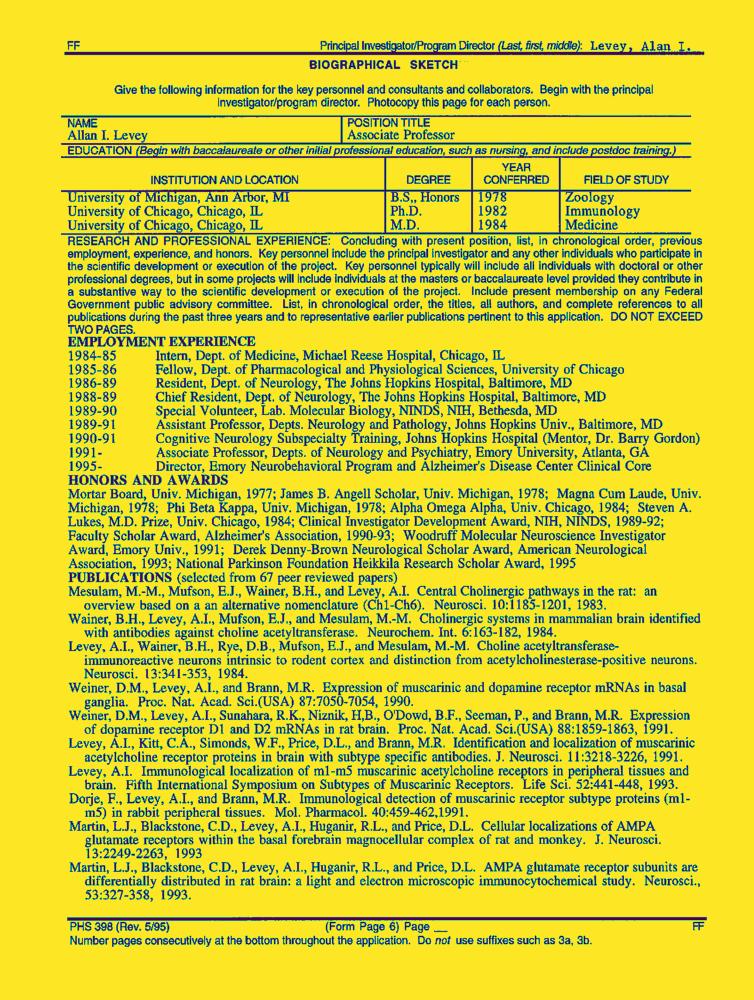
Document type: Resume-Doc